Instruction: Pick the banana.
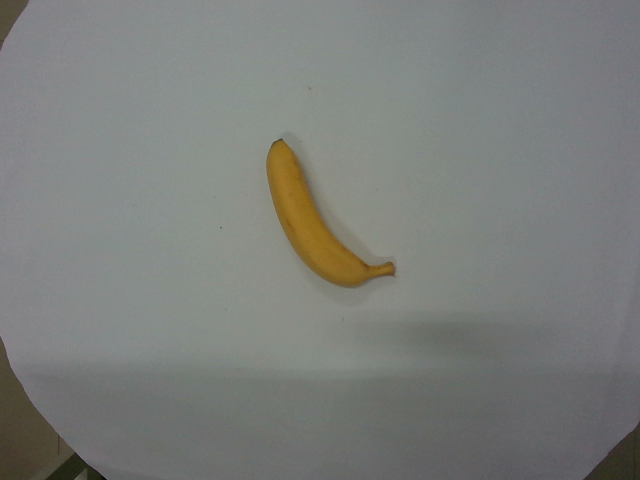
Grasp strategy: vertical